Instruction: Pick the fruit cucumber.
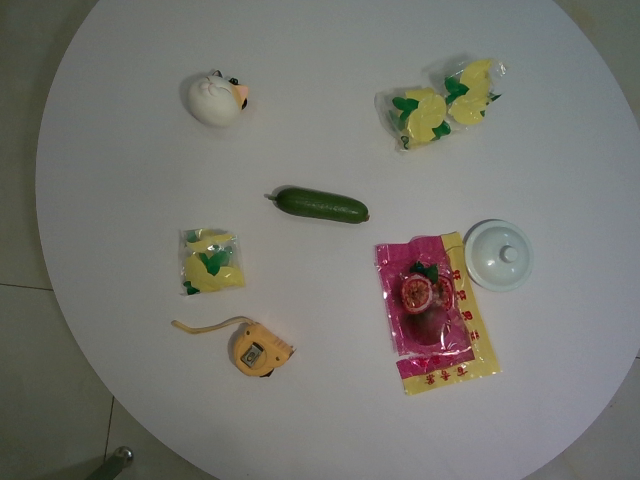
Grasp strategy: vertical